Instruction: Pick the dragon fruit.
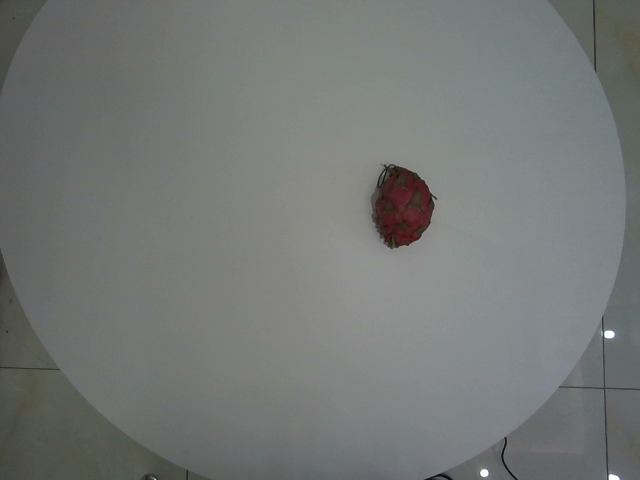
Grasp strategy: vertical